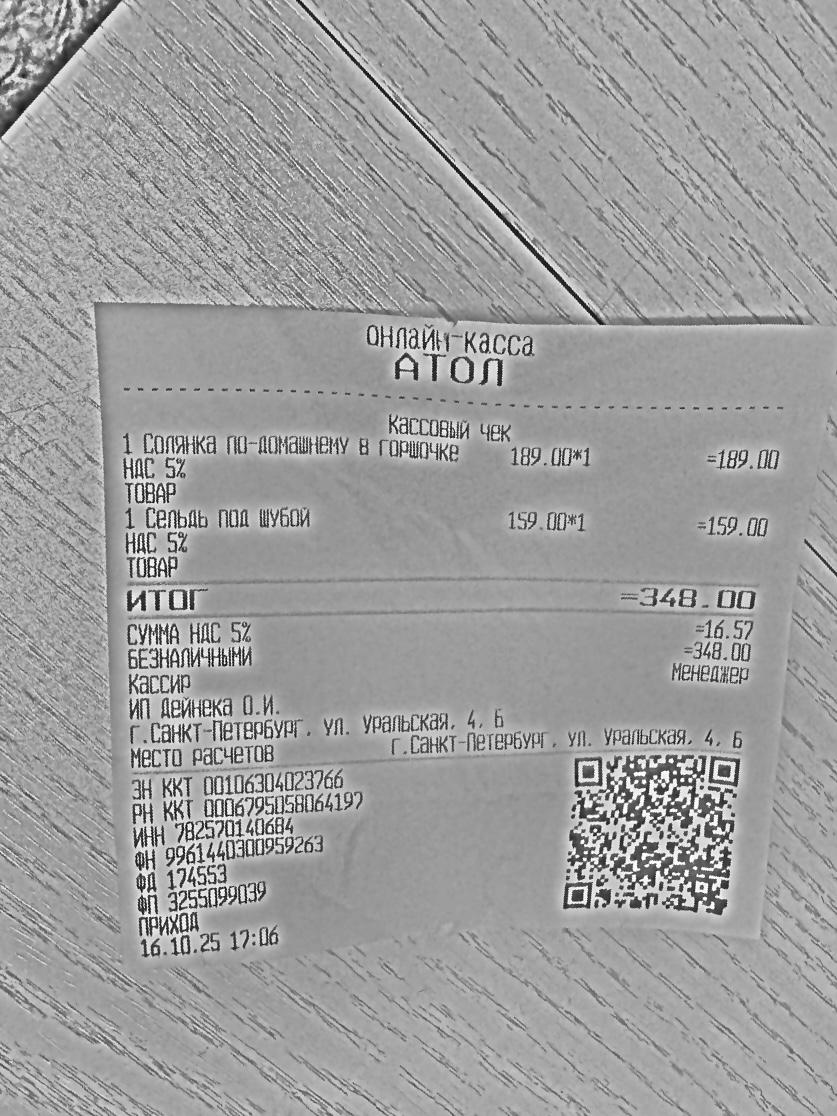
Продавец: ИП Дейнека О.И.
ИНН: 782570140684
Дата: 16.10.25
Товары: 1 Солянка по-домашнему в горшочке; 1 Сельдь под шубой
Количество: 1; 1
Цена: 189.00; 159.00
Сумма: 189.00; 159.00
Итого: 348.00